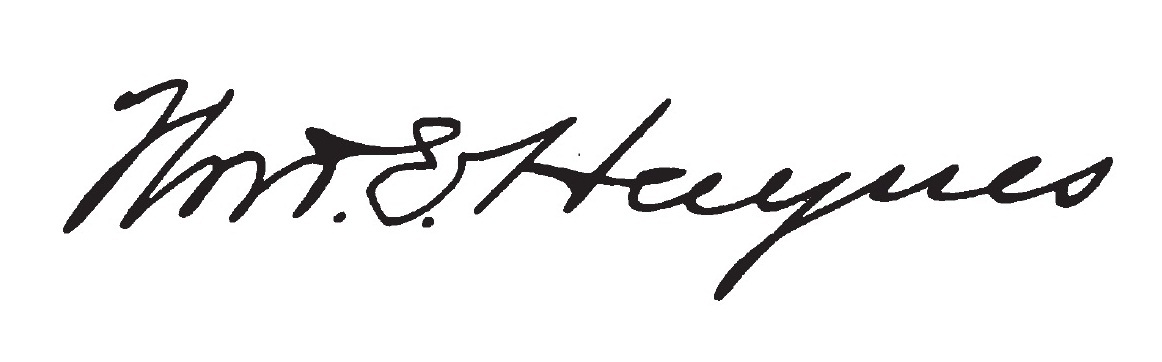
Signature of: william e haynes